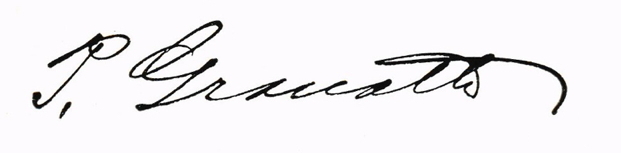
Signature of: per granath